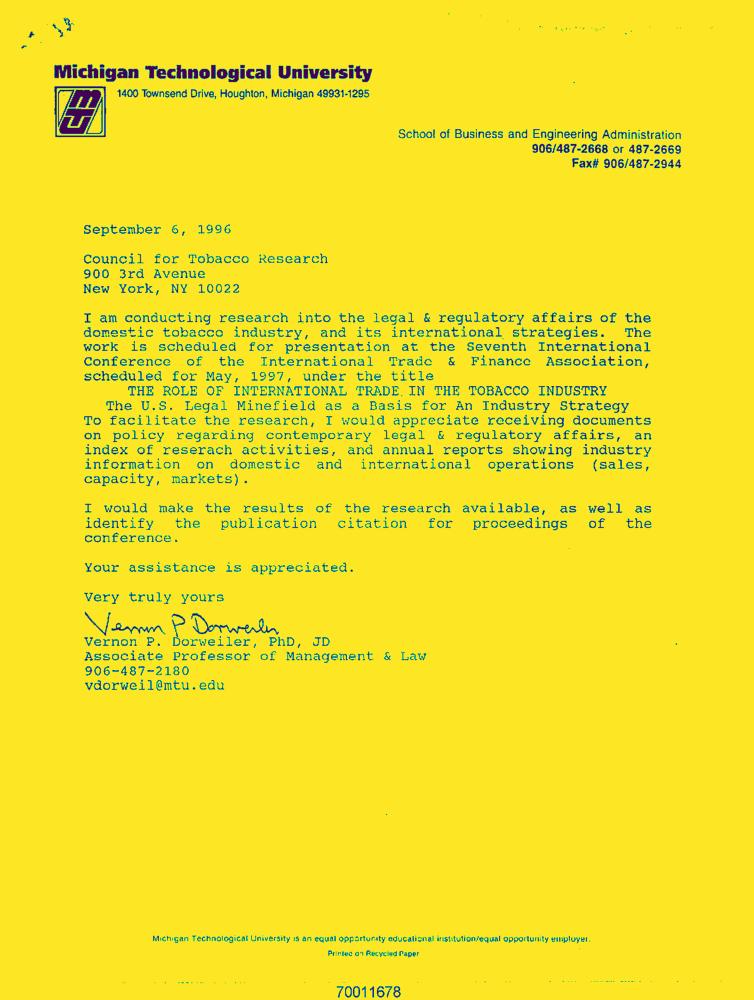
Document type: Letter-Doc